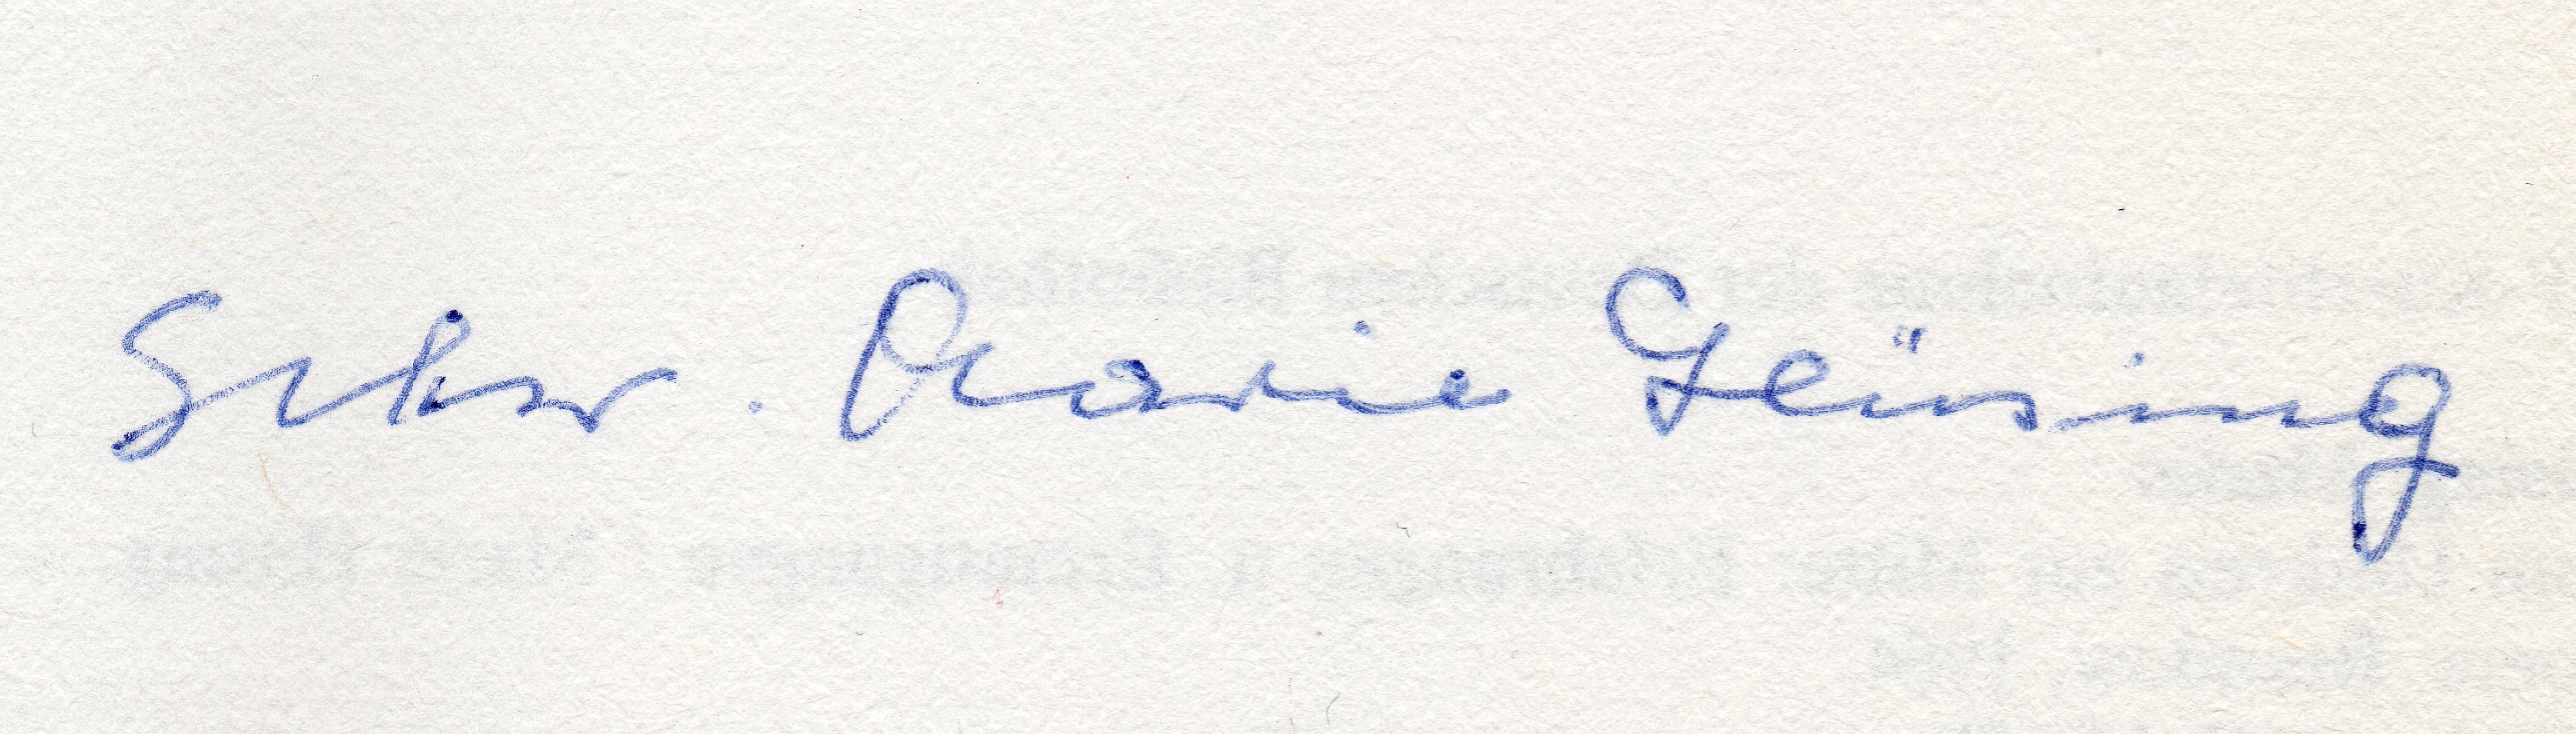
Signature of: marie hüsing